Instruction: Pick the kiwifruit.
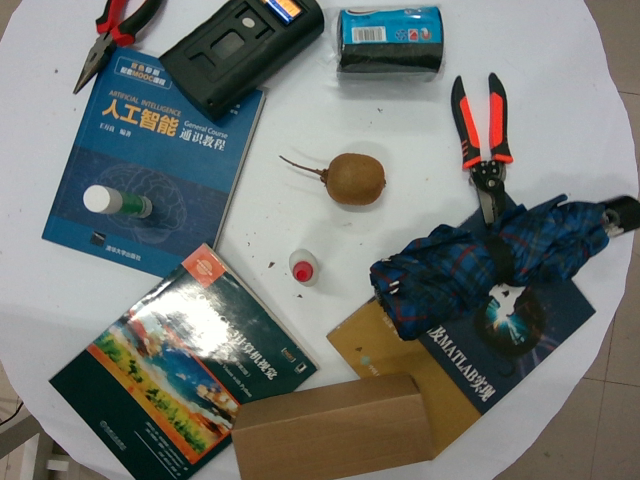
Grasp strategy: vertical